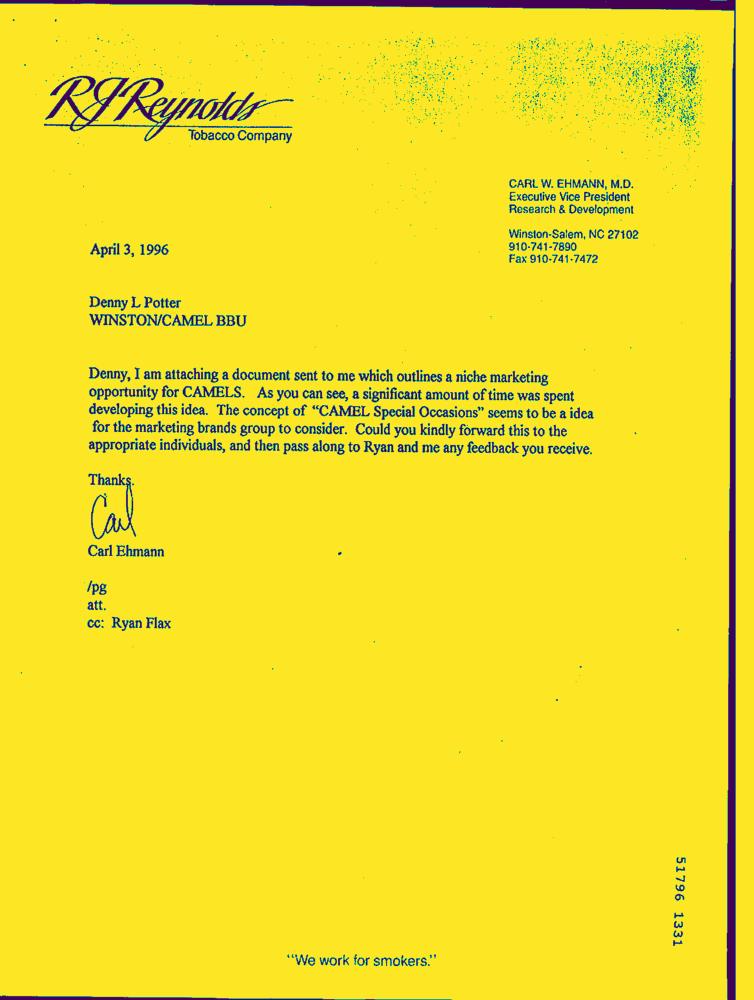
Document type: Letter-Doc